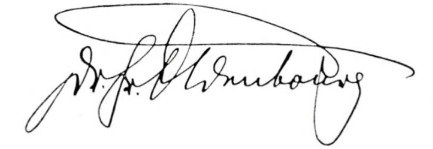
Signature of: friedrich oldenbourg